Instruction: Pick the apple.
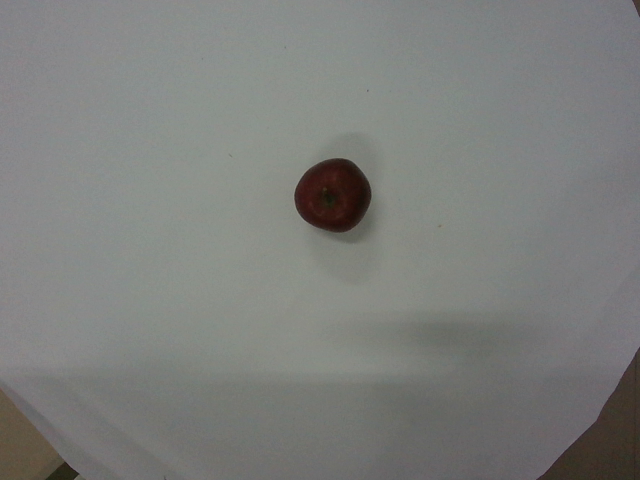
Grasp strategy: vertical